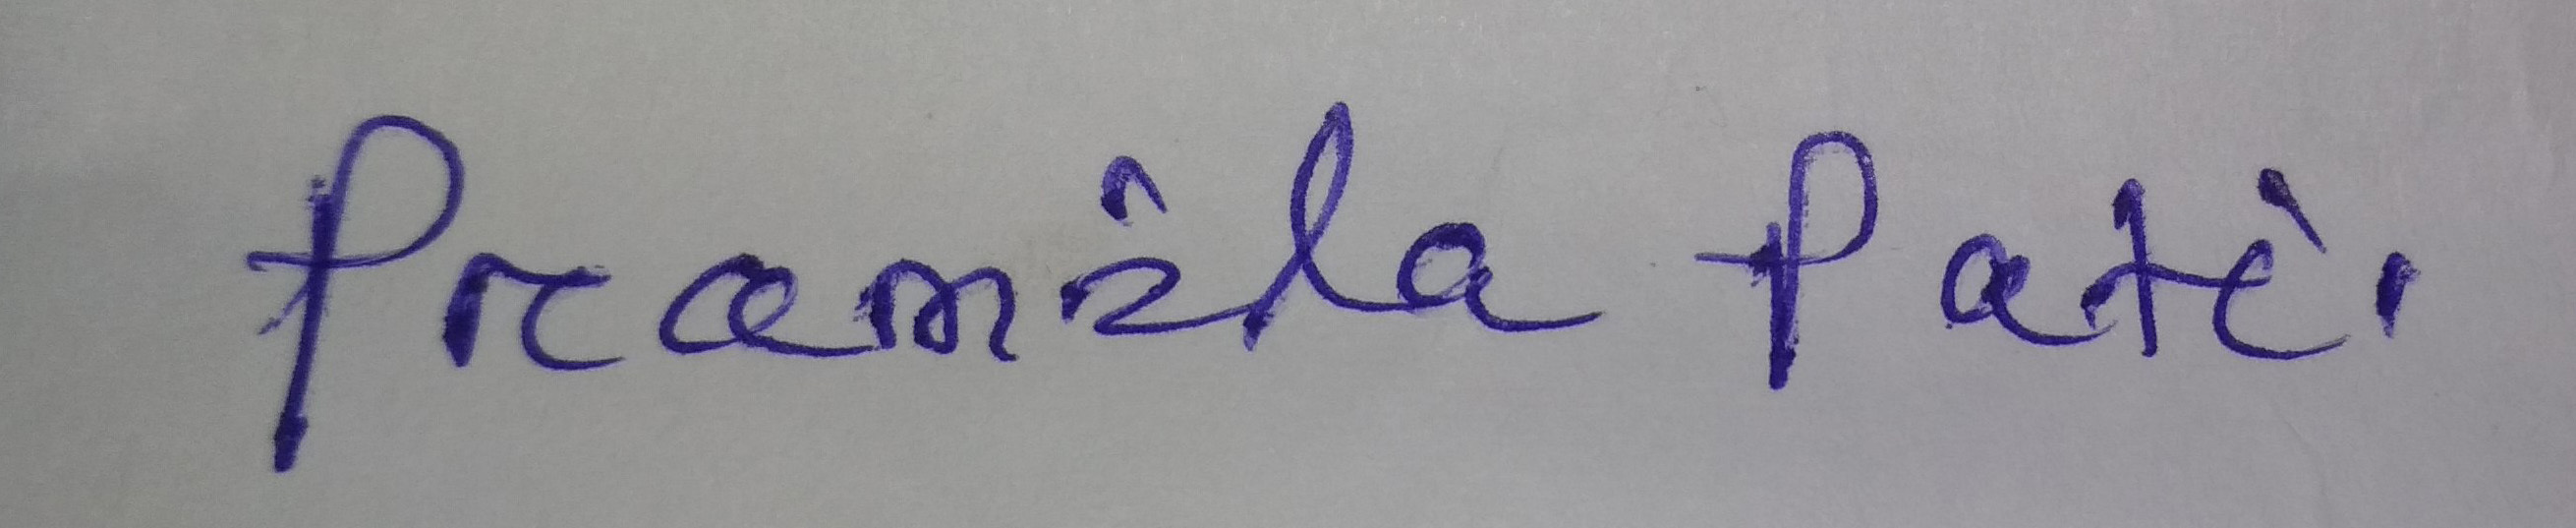
Signature of: pramila pati